Question: Describe the condition in detail:
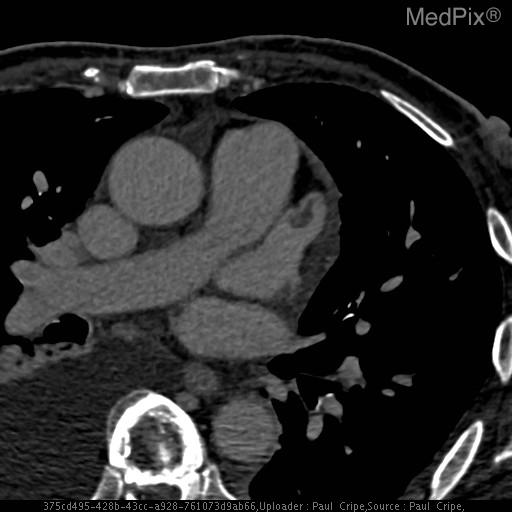
Answer: The disease is discussed as: The three classic mechanisms for thrombus formation include blood flow stasis, blood vessel wall damage, and a hypercoagulable state. All three of these are thought to contribute to the development of thrombi in patients with atrial fibrillation. This has considerable clinical relevance, with atrial fibrillation being a major cause of thromboembolic disease leading to serious morbidity and mortality.

While thrombus formation is possible anywhere within the heart depending on variations in anatomy and function of the atria, ventricles and valves, the left atrial appendage is of particular interest. Low blood velocities in the atrial appendage result in high incidences of thrombus formation compared to elsewhere in the heart. Roughly 90% of thrombi in patients with non-valvular atrial fibrillation arise in, or associated with, the left atrial appendage. It is thought that the anatomy of the appendage, with its relatively small communication to the left atrium and the presence of trabeculations, predisposes the area to low blood flow. In patients with atrial fibrillation, atrial contractile function decreases significantly, and there is relative blood stasis in the appendage leading to thrombus formation.

Traditionally, the left atrial appendage has been best evaluated by transesophageal echocardiography (TEE); while more invasive than transthoracic echocardiography (TTE), TEE was found to be much more effective at visualizing thrombi in the atria and the left atrial appendage. More recently, cardiac-gated computed tomography (CT) angiography has been shown to have thrombus detection values very similar to that of TEE (sensitivity and specificity values near 100%). Cardiac-gated CT may become the preferred modality for evaluation of suspected thromboembolic disease from a cardiac source in cases where TEE is not tolerated or non-diagnostic.

Thrombus formation in patients with atrial fibrillation is counteracted in the majority of moderate to high risk patients with warfarin therapy. However, a sizable proportion of patients are unable to take oral anticoagulation therapy due to contraindications or are non-compliant. For this reason, there are techniques used to close the left atrial appendage, either in an open approach during surgery (for valve replacement, for example) or, more recently, with percutaneous devices. Long term outcome studies are still pending, however, left atrial appendage occlusion may become a viable method for stroke prevention in patients unable to take oral anticoagulants.